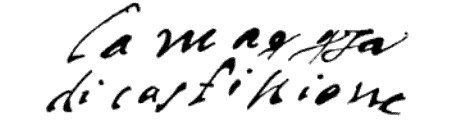
Signature of: marta tana